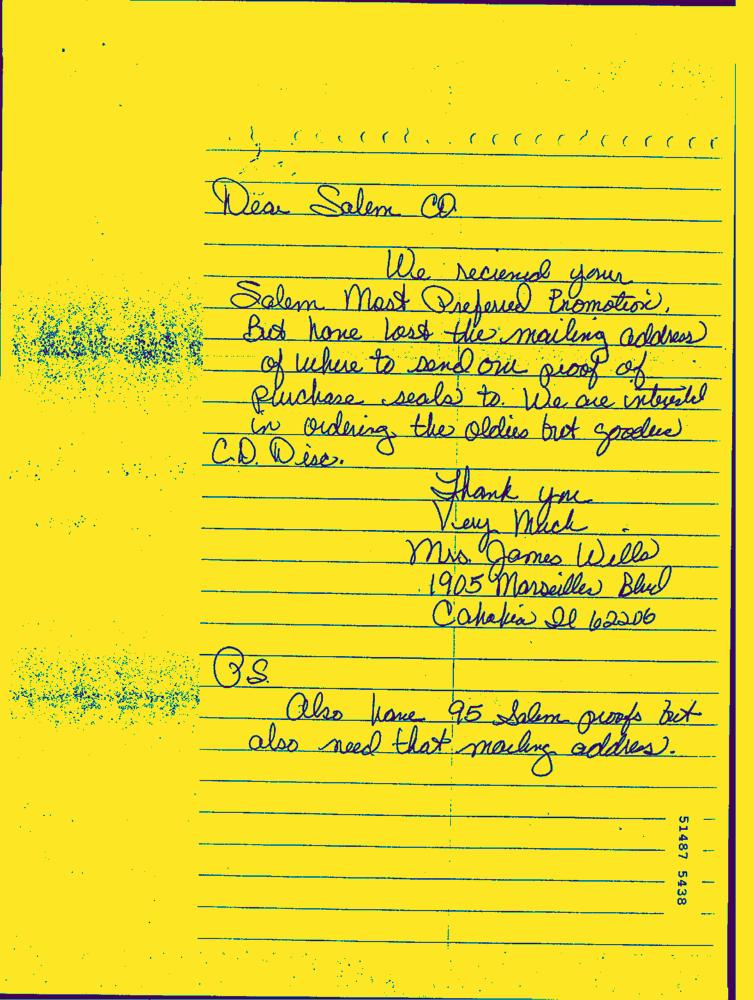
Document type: Hand-Written